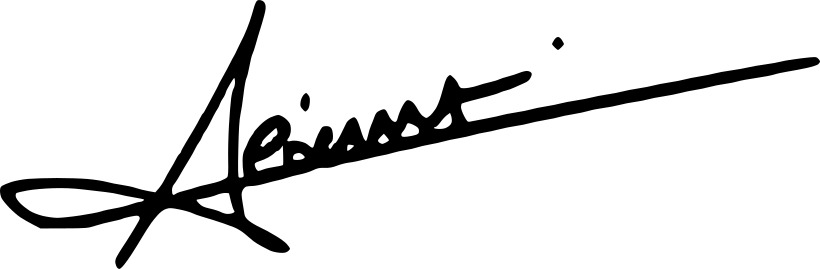
Signature of: q62976462